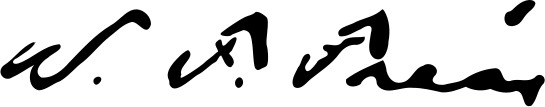
Signature of: walter f frear